Question: How does the patient history play a role?
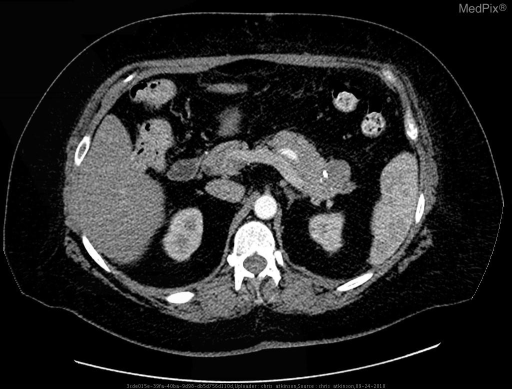
Answer: The patient's history of A 57 yo F with recent gastric bypass surgery developed shortness of breath and tachycardia several days after surgery. is key in understanding the case.